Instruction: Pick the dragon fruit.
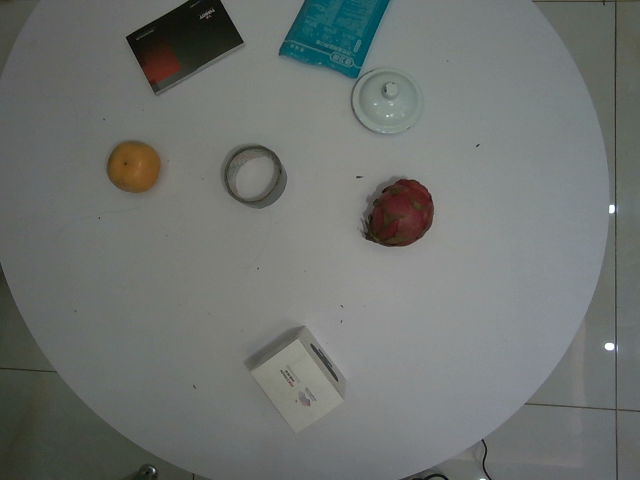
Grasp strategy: vertical